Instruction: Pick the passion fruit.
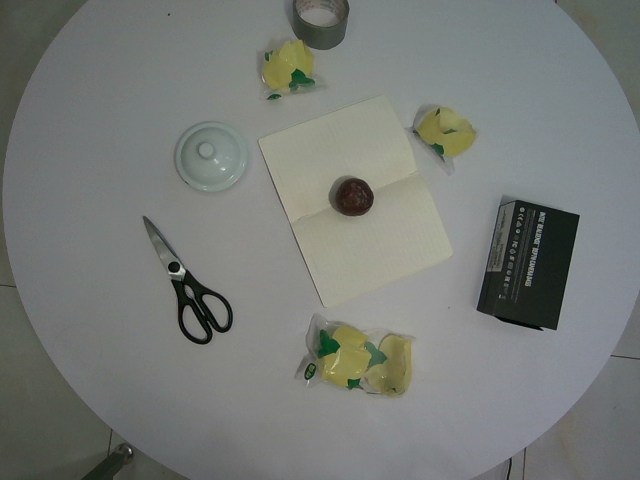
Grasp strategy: vertical